Question: What do the imaging results show?
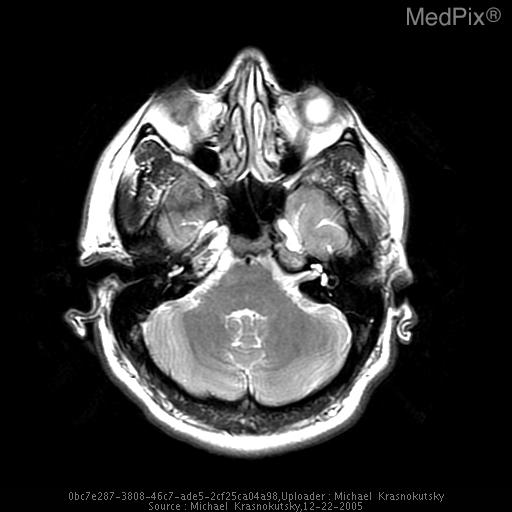
Answer: The imaging shows Homogeneous mass centered in the right petro-clival fissure. Low signal on T1, high on T2, with marked homogeneous enhancement. There is also extension of the tumor through the skull base into the right nasopharynx, anterior to the longus colli muscle and compressing it. The lesion is also producing mass effect in the region of the fossa of Rosenmueller. Ax T2. High signal intensity lesion at the right petro-occipital fissure, centered off midline involving medial petrous bone and clivus..